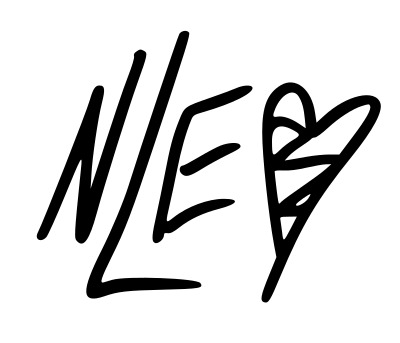
Signature of: nle choppa